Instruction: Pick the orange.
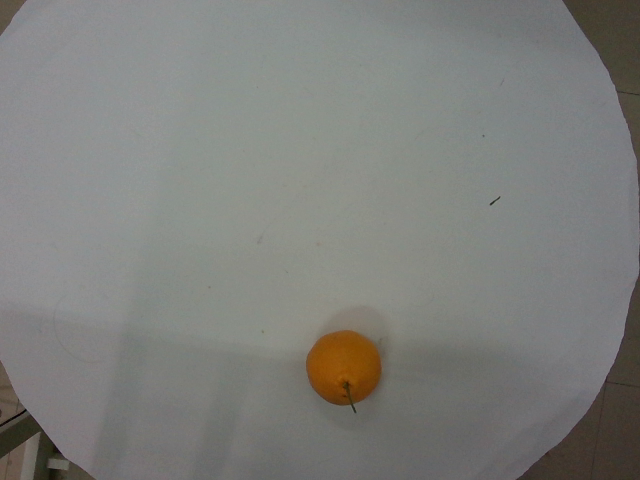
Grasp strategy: vertical